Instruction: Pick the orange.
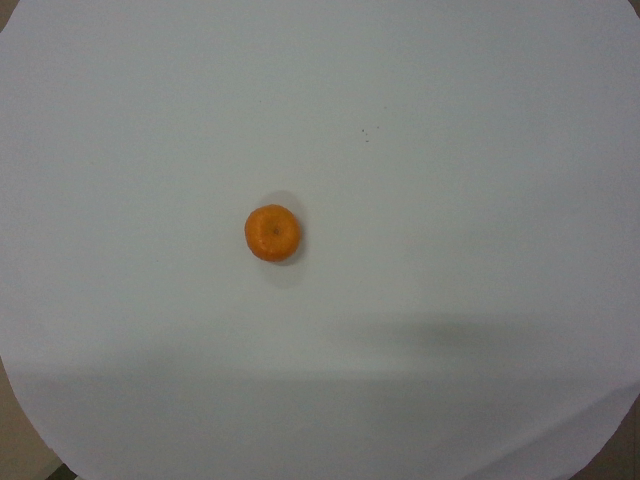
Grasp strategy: vertical